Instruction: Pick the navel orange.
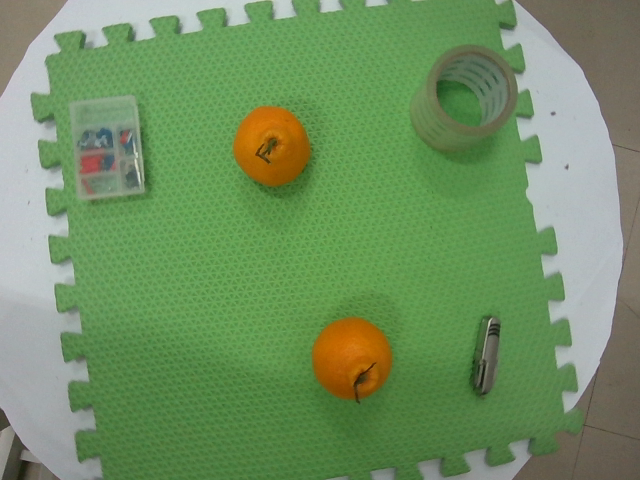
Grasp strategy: vertical